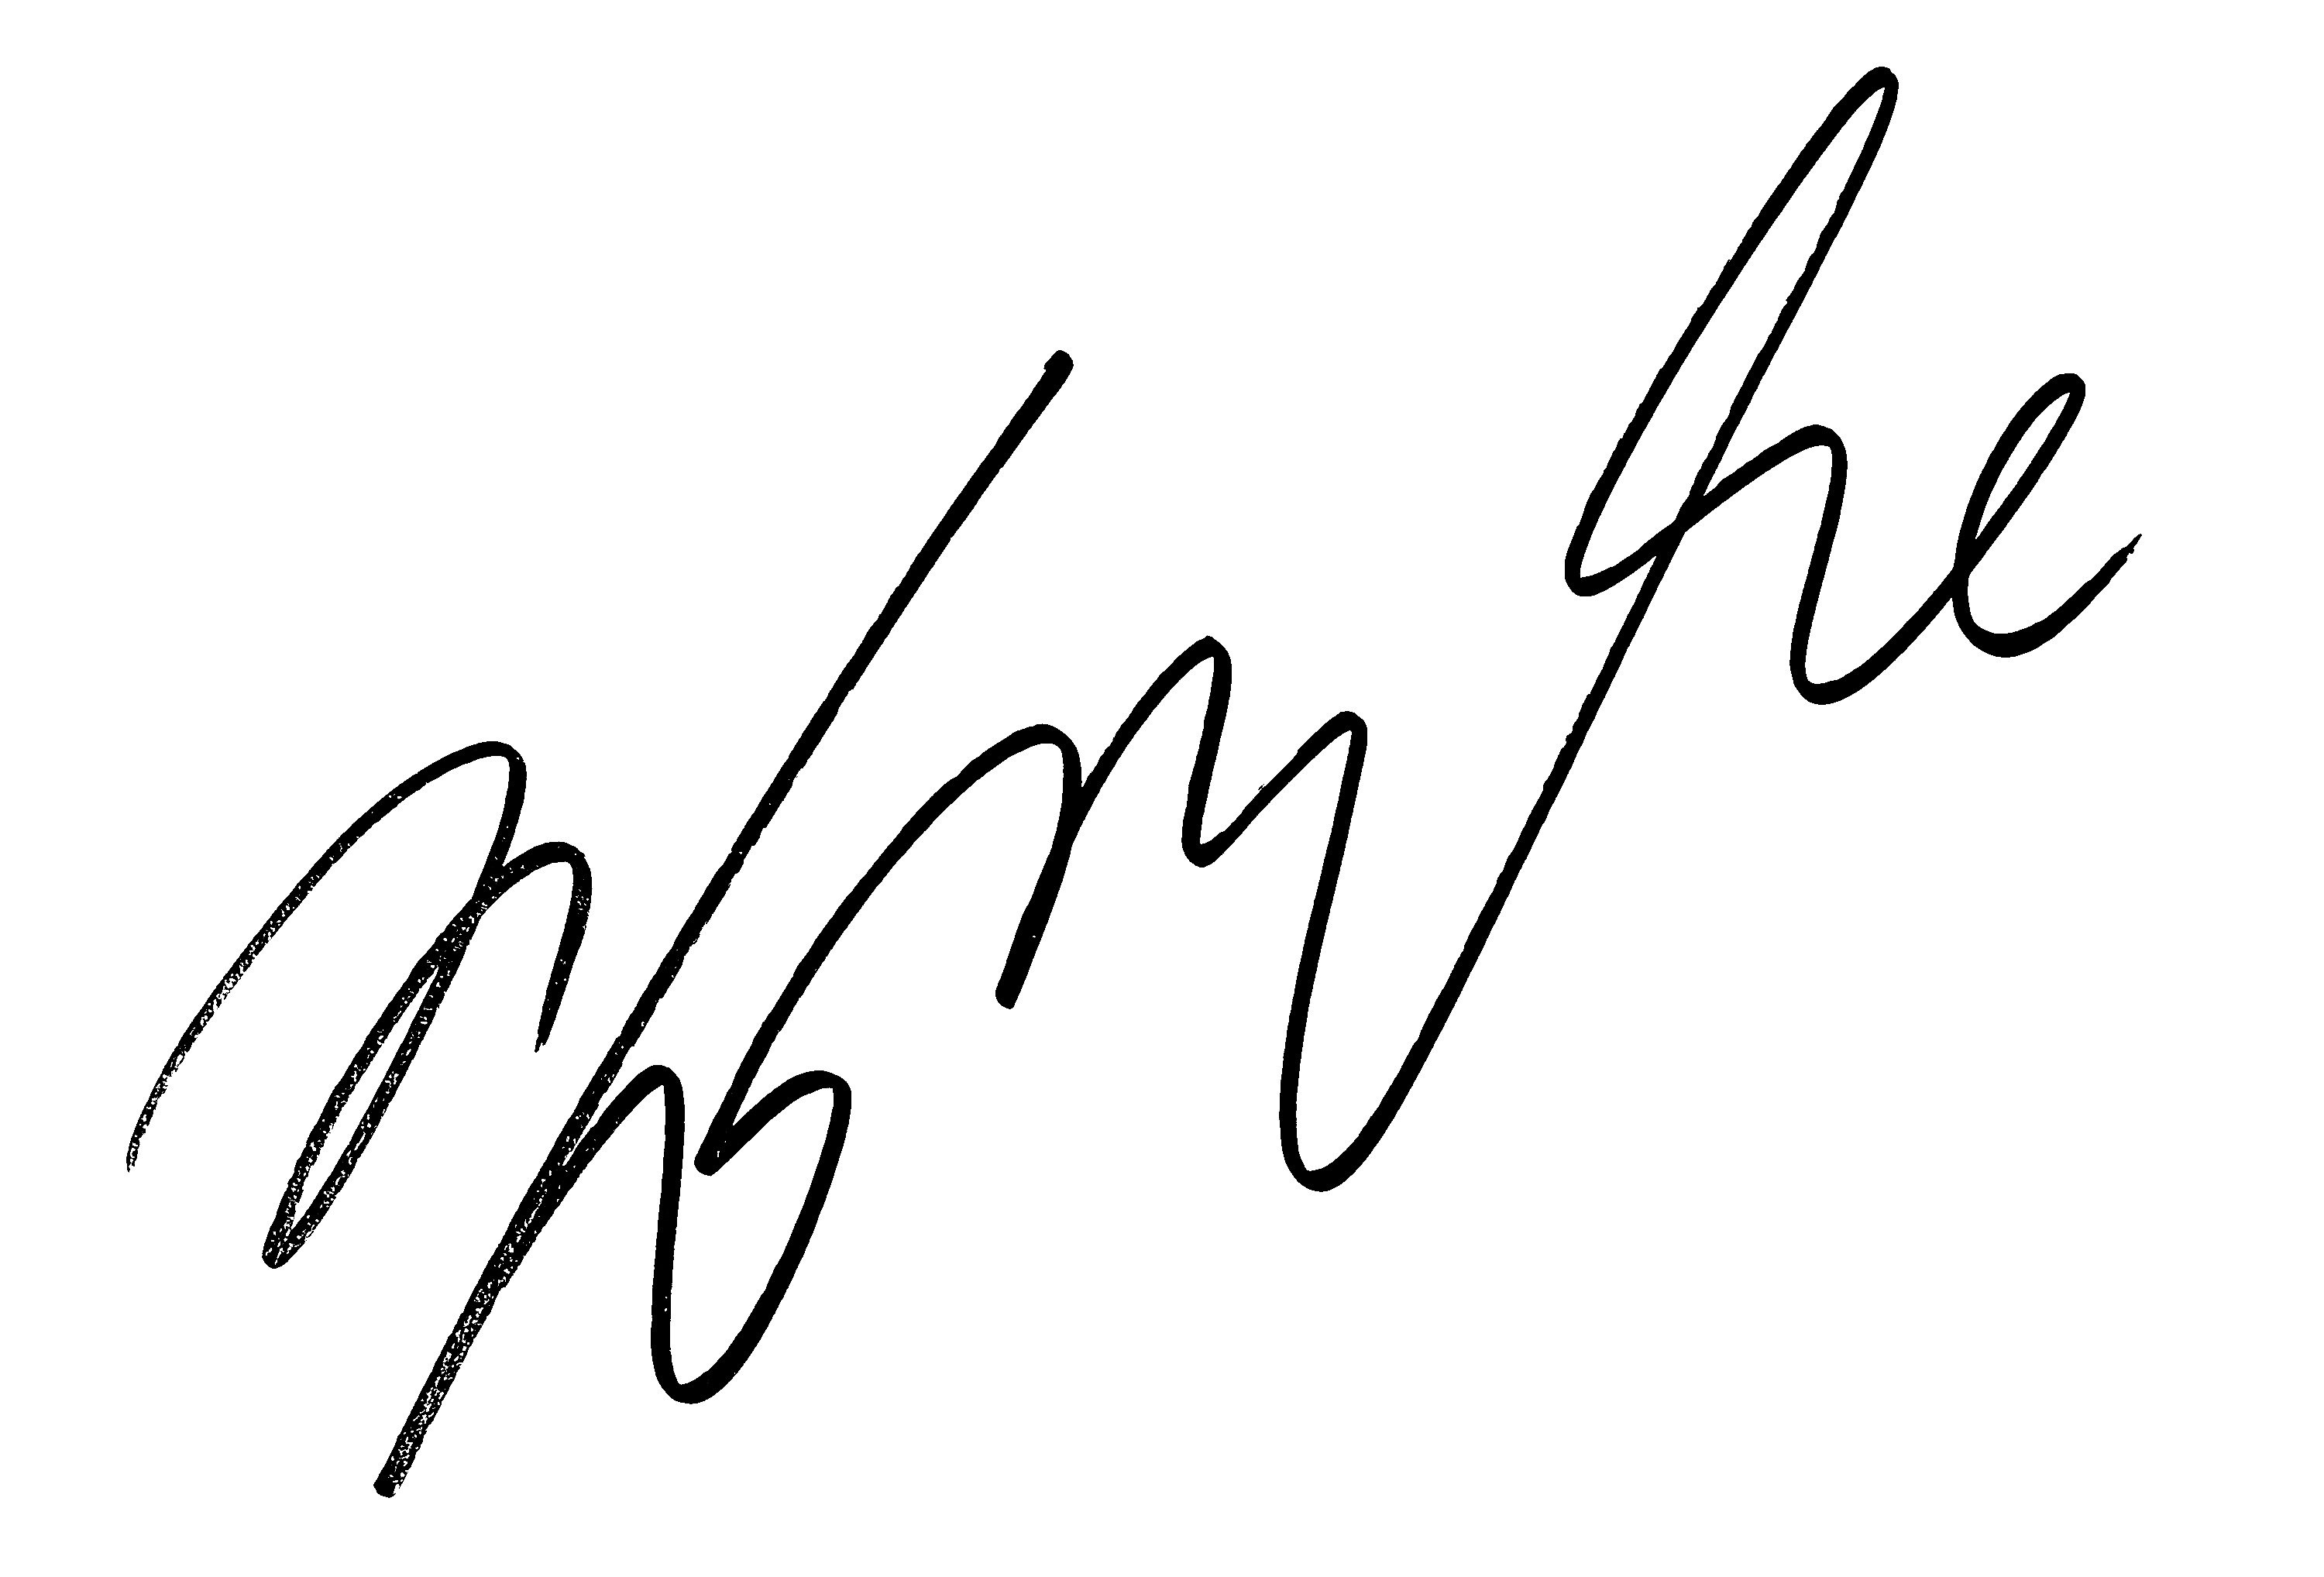
Signature of: jang minho